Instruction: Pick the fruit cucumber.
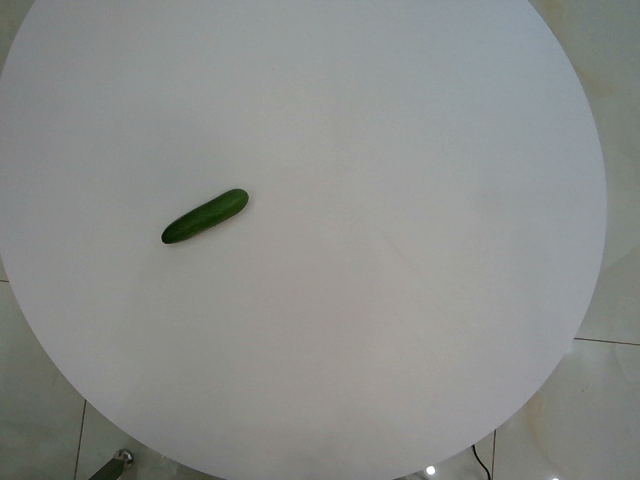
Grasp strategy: vertical